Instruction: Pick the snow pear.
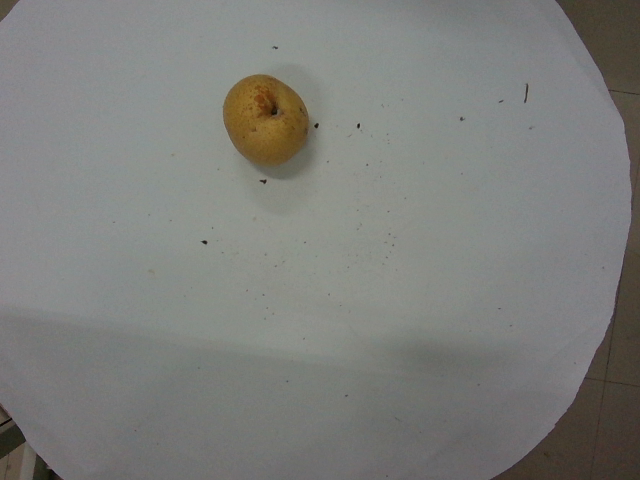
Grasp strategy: vertical